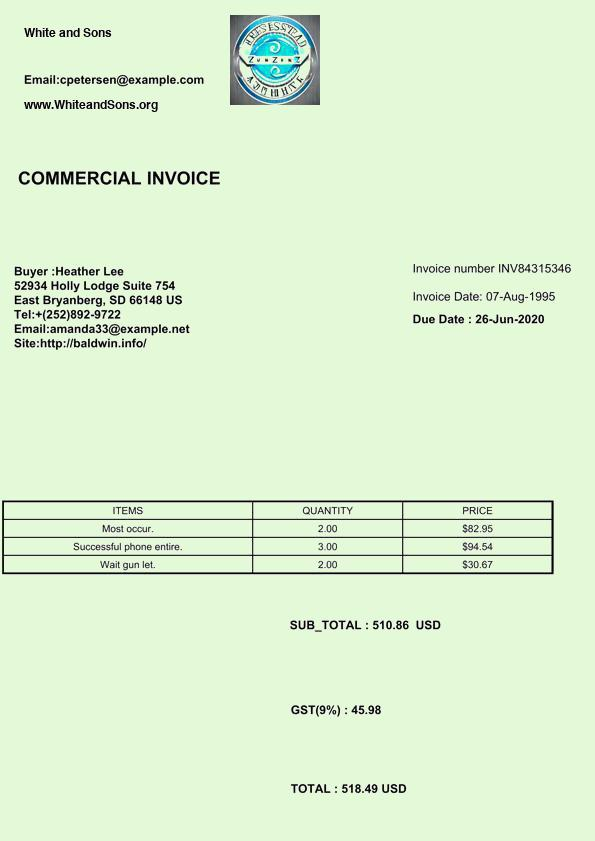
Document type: Invoice